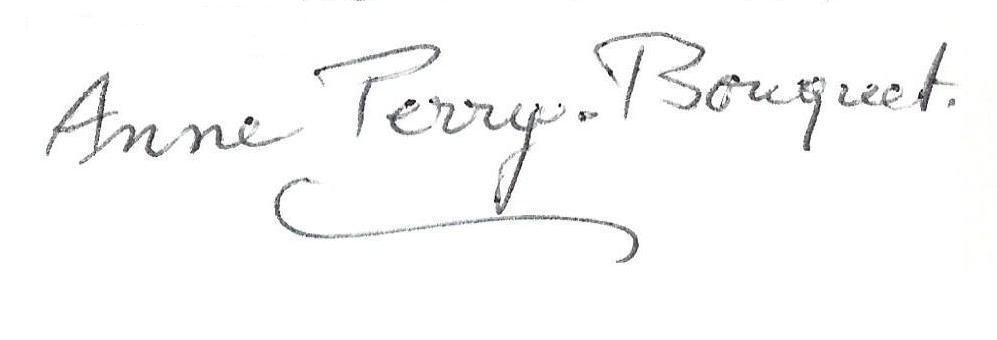
Signature of: anne perry bouquet